Question: What are the imaging findings?
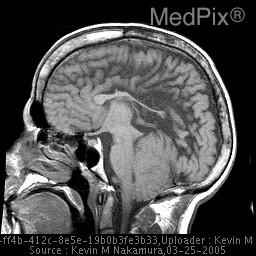
Answer: The imaging shows Sagittal T1 MRI of the brain demonstrates multiple typical findings of an Arnold Chiari II malformation, including cerebellar tonsillar herniation, dysgensis of the corpus callosum, a beaked tectum, towering cerebellum, small posterior fossa, and hyperplastic massa intermedia.

Axial FLAIR MRI demonstrates tonsillar herniation. Sagittal T1 weighted MRI of the brain demonstrates numerous classic findings of a Chiari II malformation, including a towering cerebellum with tonsillar herniation, tectal beaking, corpus callosal dysgenesis, enlargment of the massa intermedia, and a small posterior fossa..